Question: What was observed in the imaging?
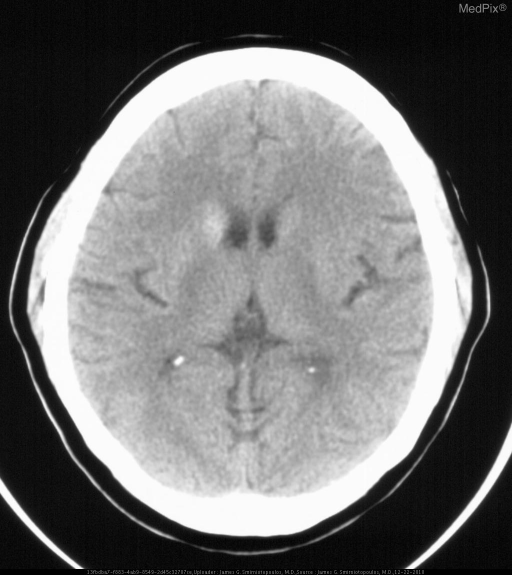
Answer: The imaging shows » CT (acute)
•  abnormal hyper-attenuation in the right basal ganglia
   (putamen and caudate head)
•  old left basal ganglia lacunar infarct
•  bilateral cerebellar wedge lesions

» MRI (subacute - 3 days)
•  T1W hyperintensity in the same region as hyper-attenuation on CT
   (putamen and caudate head)
•  T2W hypointensity in basal ganglia - putamen and caudate head Abnormal hyperattenuation in the right basal ganglia.  This is "anatomic" in size and shape, corresponding to the lenticular nucleus and the head of the caudate nucleus..